Question: What is the potential diagnosis?
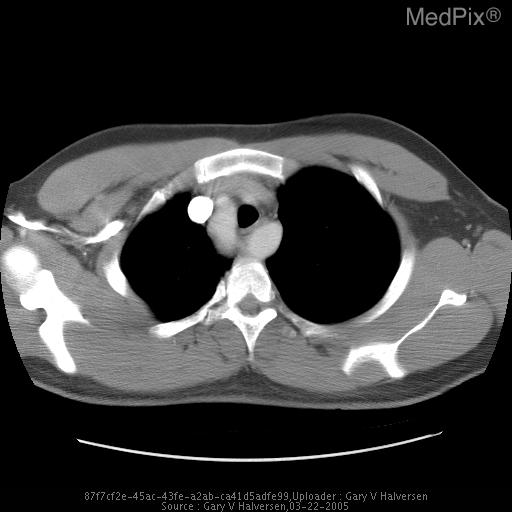
Answer: The possible diagnosis includes Right arch versus Double aortic arch. Mirror image branching vs. aberrant left subclavian artery..